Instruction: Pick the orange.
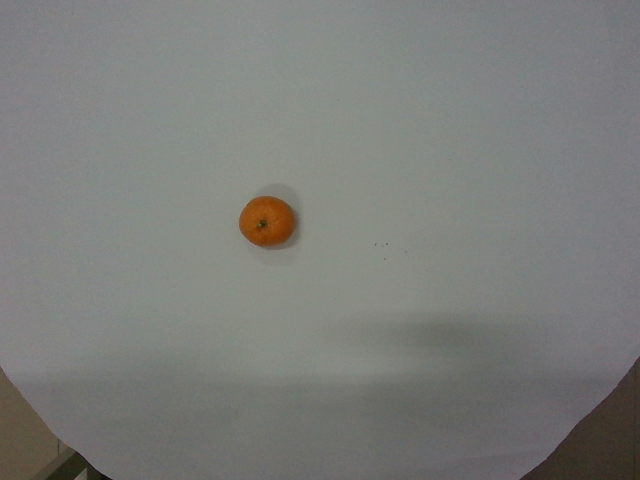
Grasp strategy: vertical